Question: Talk about the condition:
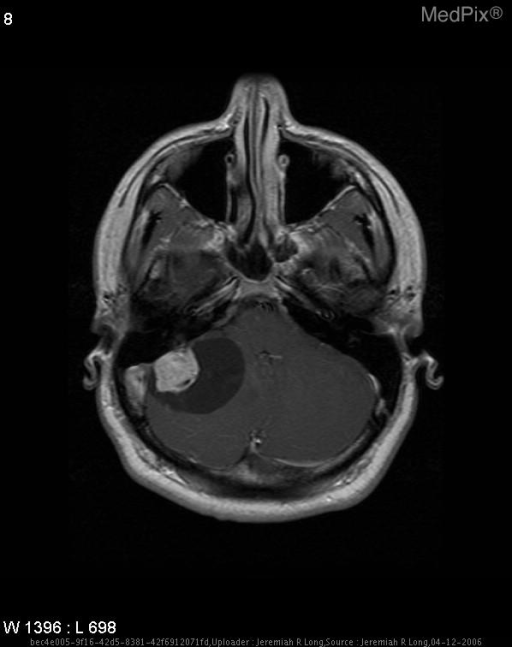
Answer: The disease is discussed as: Hemangioblastomas represent approximately 1-2% of all primary brain tumors.  They are strongly associated with von Hippel-Lindau (VHL) syndrome.  10-20% of hemangioblastomas occur with VHL syndrome and approximately 45% of patients with VHL syndrome eventually develop a hemangioblastoma.  95% of hemangioblastomas occur in the posterior fossa (fewer than 100 case reports exist of supratentorial locations), and overall they account for 7-12% of all posterior fossa tumors in adults (including primary and metastatic tumors).

Pathologically, hemangioblastomas are highly vascular tumors comprised primarily of capillaries and pericytes (aka “stromal” cells).  While their World Health Organization classification remains under tumors of uncertain histogenesis, hemangioblastomas may arise from embryonic plexus epithelium based upon their expression of transthyretin and transferrin.  They are typically well circumscribed, with 60% being cystic with a mural nodule and 40% being solid.  Their solid/nodular component is composed of tightly packed blood vessels varying in size from capillaries to cavernous, with the nidus of the tumor abutting the pial surface.  Hemangioblastomas do not have a capsule, and when cystic, their wall is composed of compressed neural glial cells.  The associated cystic fluid is xanthochromic, with a concentration of amino acids, alkaline phosphates, and mucoproteins similar to that of blood, suggesting origination from diffusion from the solid vascular component of the tumor.

Hemangioblastomas are rare in children and typically present during the third to fifth decade.  They typically grow slowly and clinical presentation depends upon the tumor size and location.  Posterior fossa tumors can present with minor neurological symptoms for months followed by an acute exacerbation.  The most common symptoms include: headache, vomiting, and ataxia.  A distinguishing clinical presentation of hemangioblastomas is their potential to present with polycythemia secondary to tumoral production of erythropoietin.  This occurs in approximately 20% of posterior fossa tumors, and is more commonly seen in solid hemangioblastomas.  Surgical resection is considered standard of care, however recurrence is seen in approximately 25% of cases, most frequently in association with VHL syndrome.

CT evaluation of hemangioblastomas classically demonstrates a large, low density, cystic-appearing cerebellar mass.  The addition of intravenous contrast material greatly increases the ability to identify a strongly enhancing mural nodule adjacent to the pial surface.  Solid tumors enhance strongly and uniformly.  During angiography, the common pattern is a large avascular posterior fossa mass with a small, highly vascular mural nodule.  A prolonged vascular stain is typical.  MR imaging reveals the cystic component with a low signal on T1-weighted sequences and a high signal on T2-weighted sequences.  The solid/nodular component is variable in its signal characteristics, and typically is heterogeneously isointense on T1-weighted sequences and hyperintense on T2-weighted sequences.  Intense enhancement following gadolinium is typical.  Prominent serpentine “flow voids” can often be seen as well within the mass.